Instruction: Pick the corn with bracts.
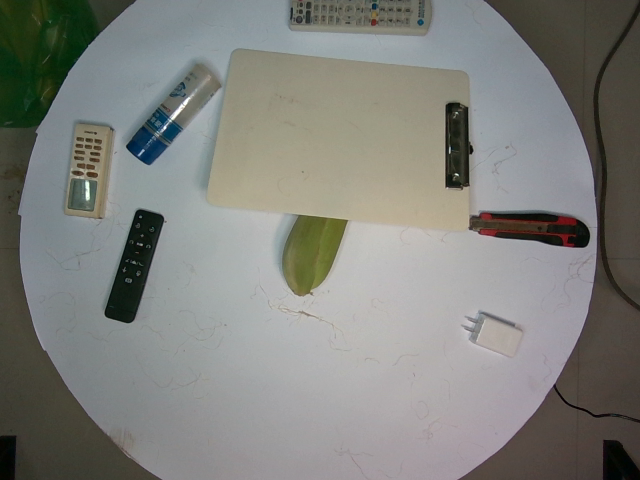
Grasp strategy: vertical